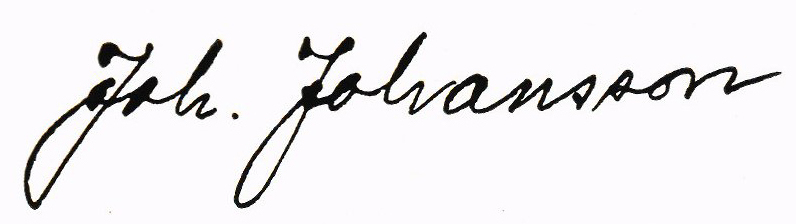
Signature of: johan johansson i kälkebo